Question: In what way does the history help explain the case?
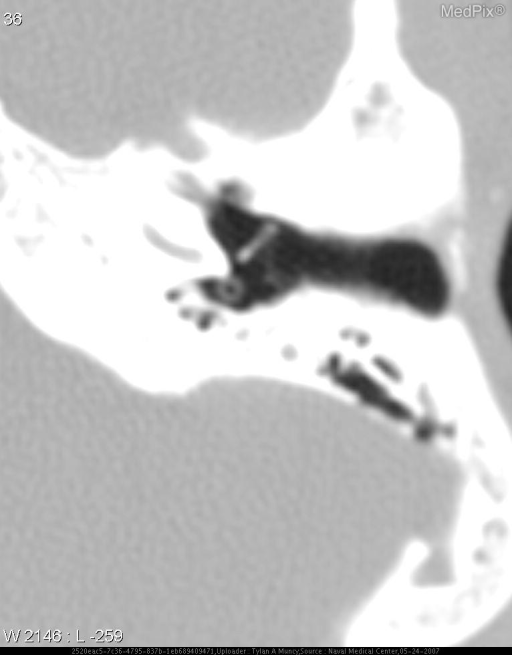
Answer: The patient's history of 17 year old girl with history of chronic otitis media resulting in multiple ear surgeries including bilateral PE (pressure equalization) tubes (2 yrs. ago), tympanoplasties, and canalplasty/meatoplasty>  She returns for routine follow up exam of external ear canals.  She had no complaints, and reported stable hearing.  She wears a hearing aid in right ear from previously diagnosed mild sensorineural hearing loss. is key in understanding the case.